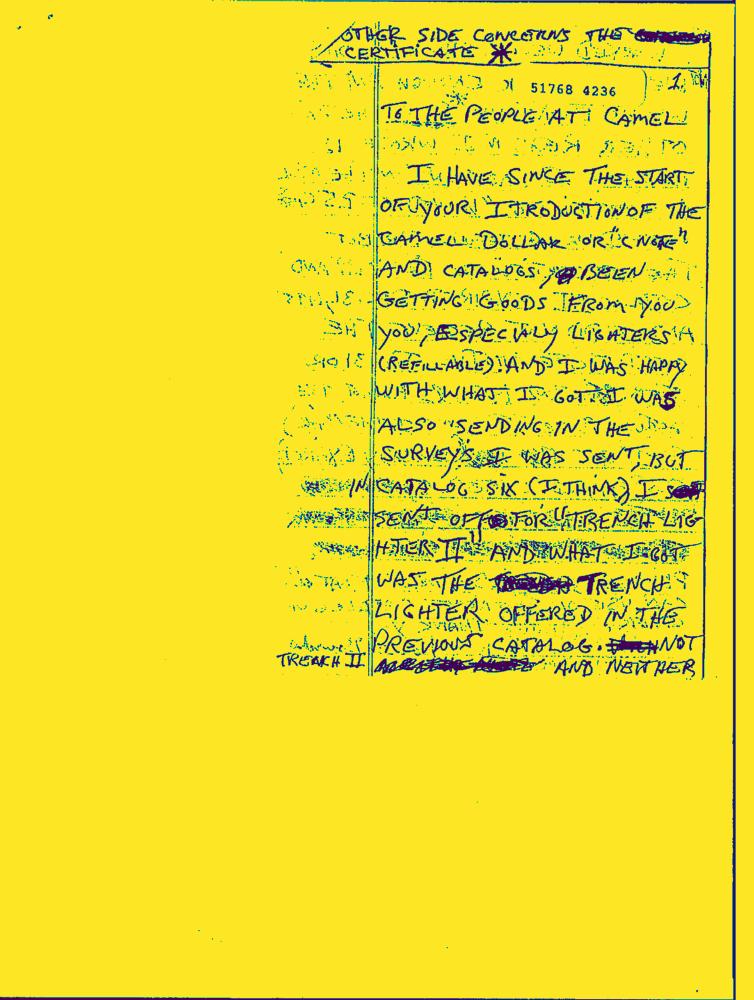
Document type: Hand-Written